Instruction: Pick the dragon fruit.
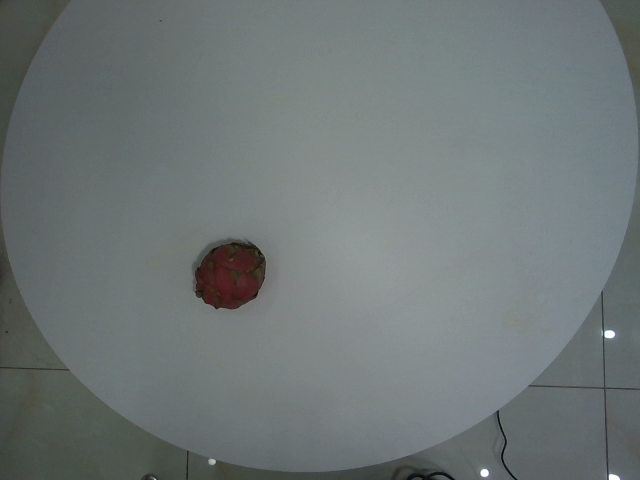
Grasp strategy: vertical